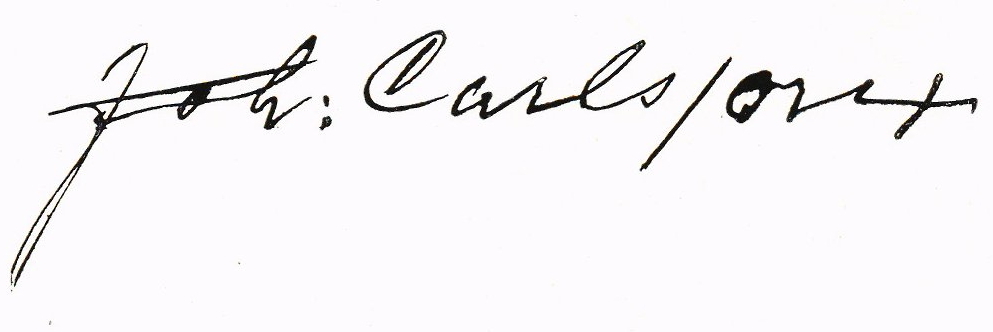
Signature of: johan carlsson